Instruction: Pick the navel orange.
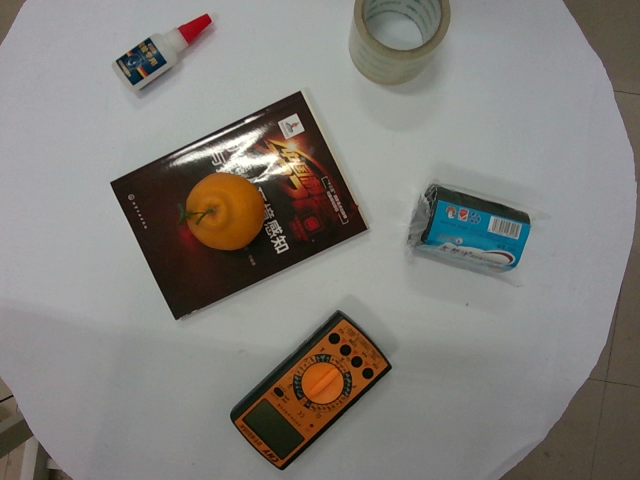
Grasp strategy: vertical